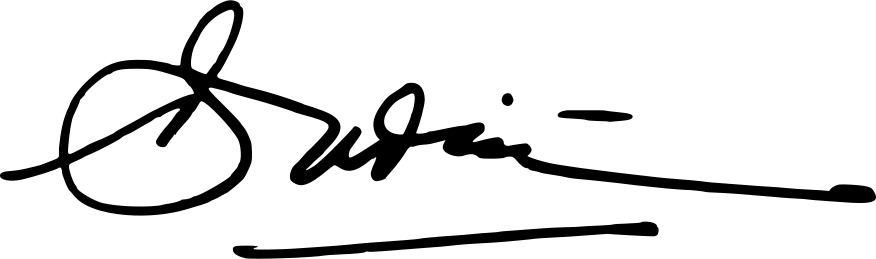
Signature of: ali sadikin